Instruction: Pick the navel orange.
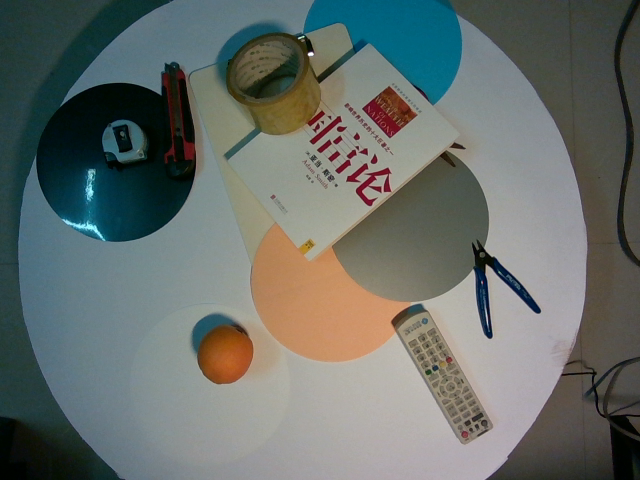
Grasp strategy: vertical